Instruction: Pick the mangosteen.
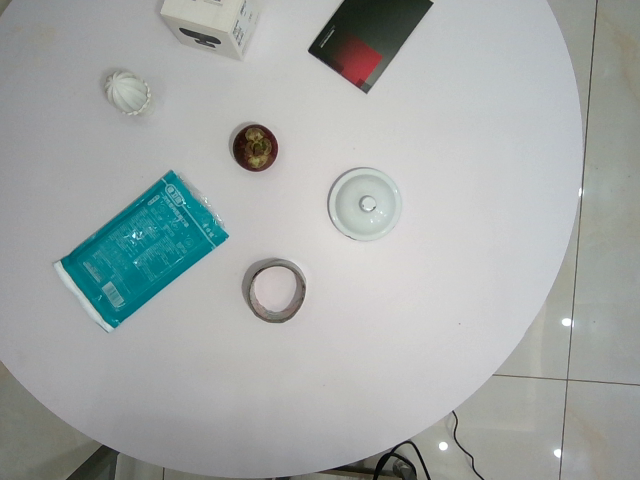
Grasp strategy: vertical